Question: What is the suspected problem?
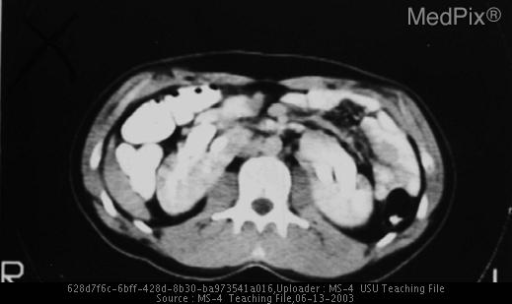
Answer: The findings suggest CT shows that the isthmus of the horseshoe kidney is thick and enhances to the same degree as the rest of the kidney, proving it to be functioning renal tissue rather than simply a fibrous band.  Notice that the isthmus of the horseshoe kidney is constrained by the inferior mesenteric artery, the structure that prevented tis continued ascention within the abdomen.  Note on conventional angiography that supernumary renal arteries are present bilaterally, a common finding associated with this entity.
Note the severe bilateral hydronephrosis secondary, in all likelyhood, to severe vesicoureteric reflux.  the IUP show a duplicated ureter on the right.. HORSESHOE KIDNEY. The patient might have a history of Editor's note:  Although no history was provided by the author of this case file, in all likelyhood this patient presented with a history of recurrent urinary tract infection.
Ureterovesicular junction obstruction is commonly associated with this entity due to abnormal insertions of the ureters into the bladder.  UPJ obstructions is also common and duplicated ureters may also be present.  In this patient, note the double ureter on the right. Together, these abnormalities lead to hydronephrosis, recurrent infections and stone fomation..